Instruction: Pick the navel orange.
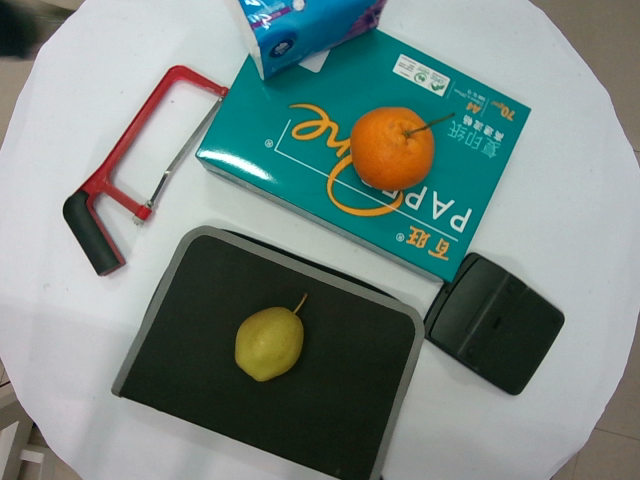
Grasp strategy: vertical